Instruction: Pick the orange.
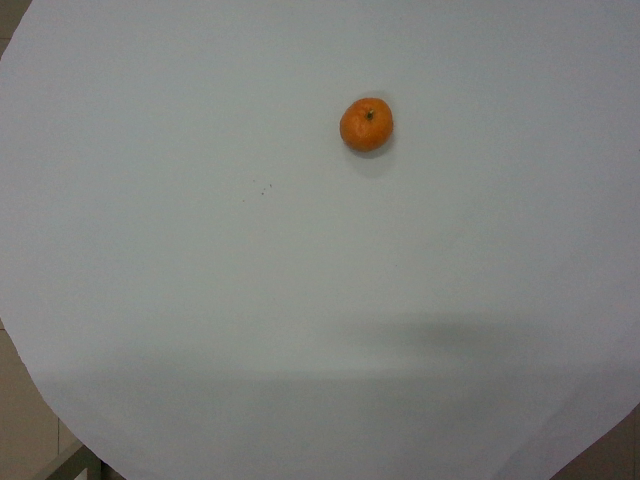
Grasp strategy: vertical